Question: In what way does the history help explain the case?
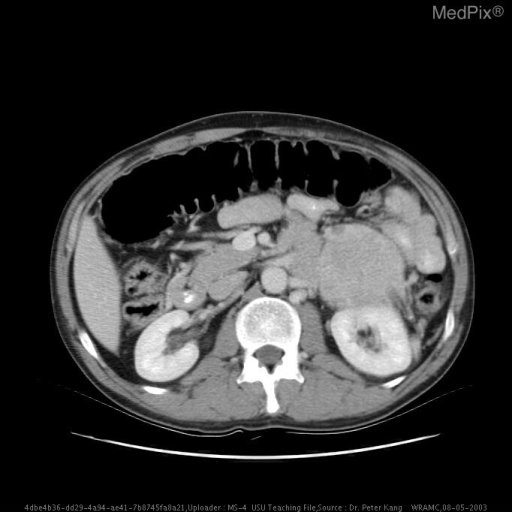
Answer: The patient's history of 30 yo with no past medical history who felt dehydrated in Iraq in May.  BP measurement was 250/140 and he was evacuated to Landstuhl for stabilization.  He noted a prior history of headaches, flushing, shortness of breath, arrhythmias, fainting and dyspnea upon closer questioning, but no nausea, vomiting, chest pain or palpitations.  He was started on labetolol initially, and then switched to prazosin after CT and labs diagnosed pheochromocytoma.  He was eventually transferred to WRAMC surgical oncology for adrenalectomy and pheochromocytoma excision. is key in understanding the case.